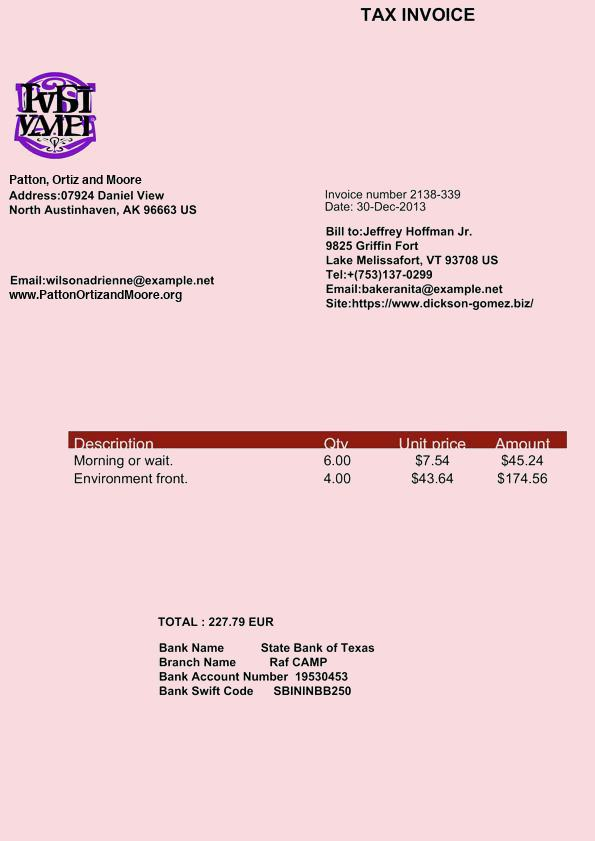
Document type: Invoice